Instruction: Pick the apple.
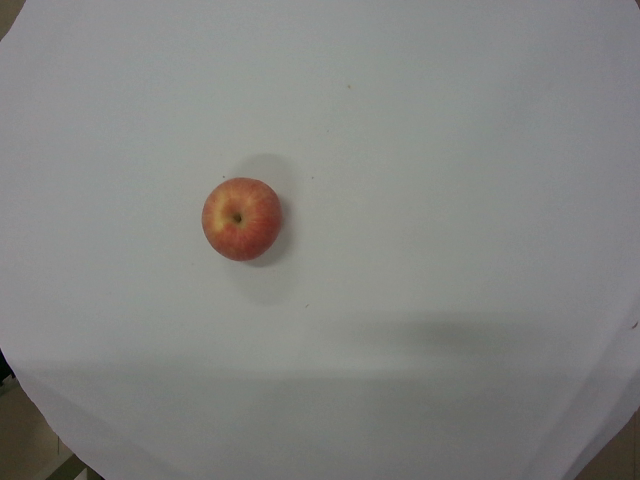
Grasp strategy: vertical